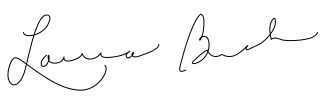
Signature of: laura bush